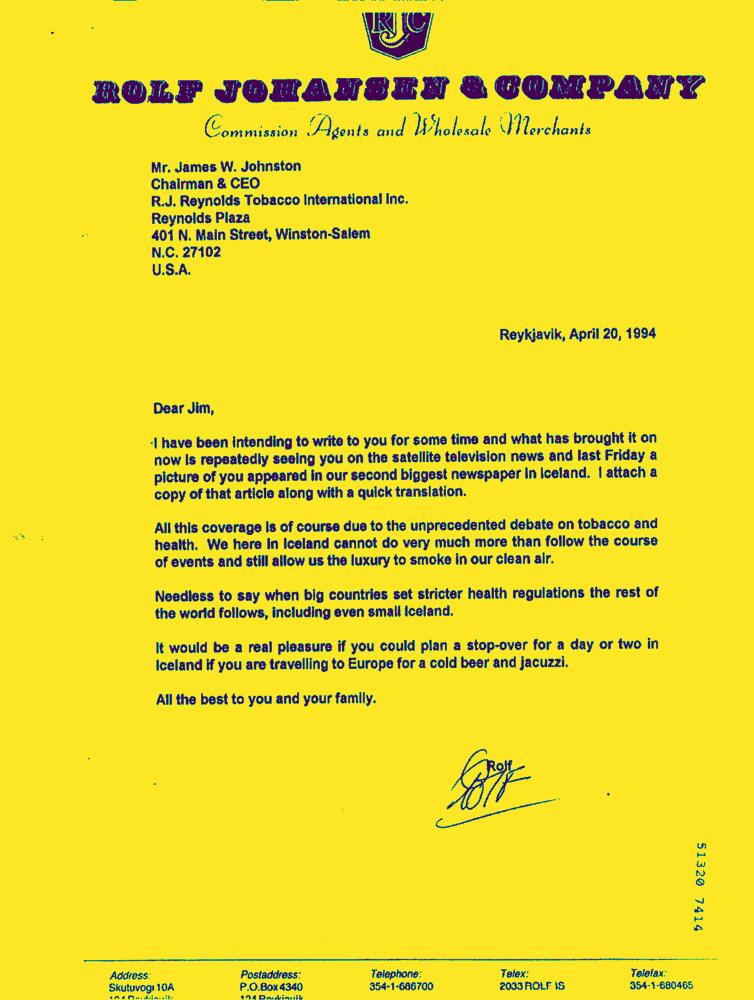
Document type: Letter-Doc